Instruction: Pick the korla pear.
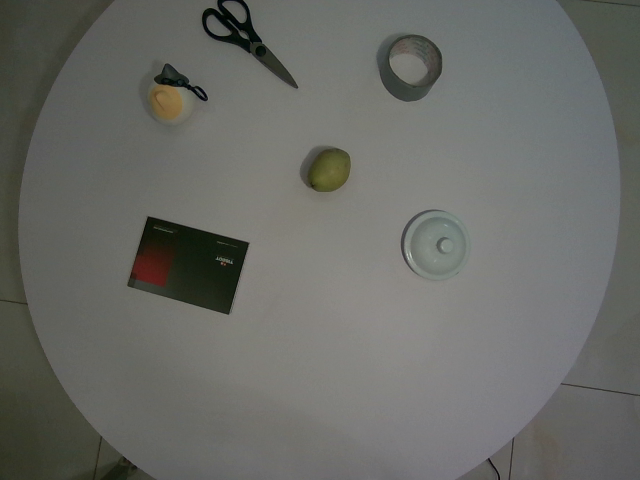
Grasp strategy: vertical